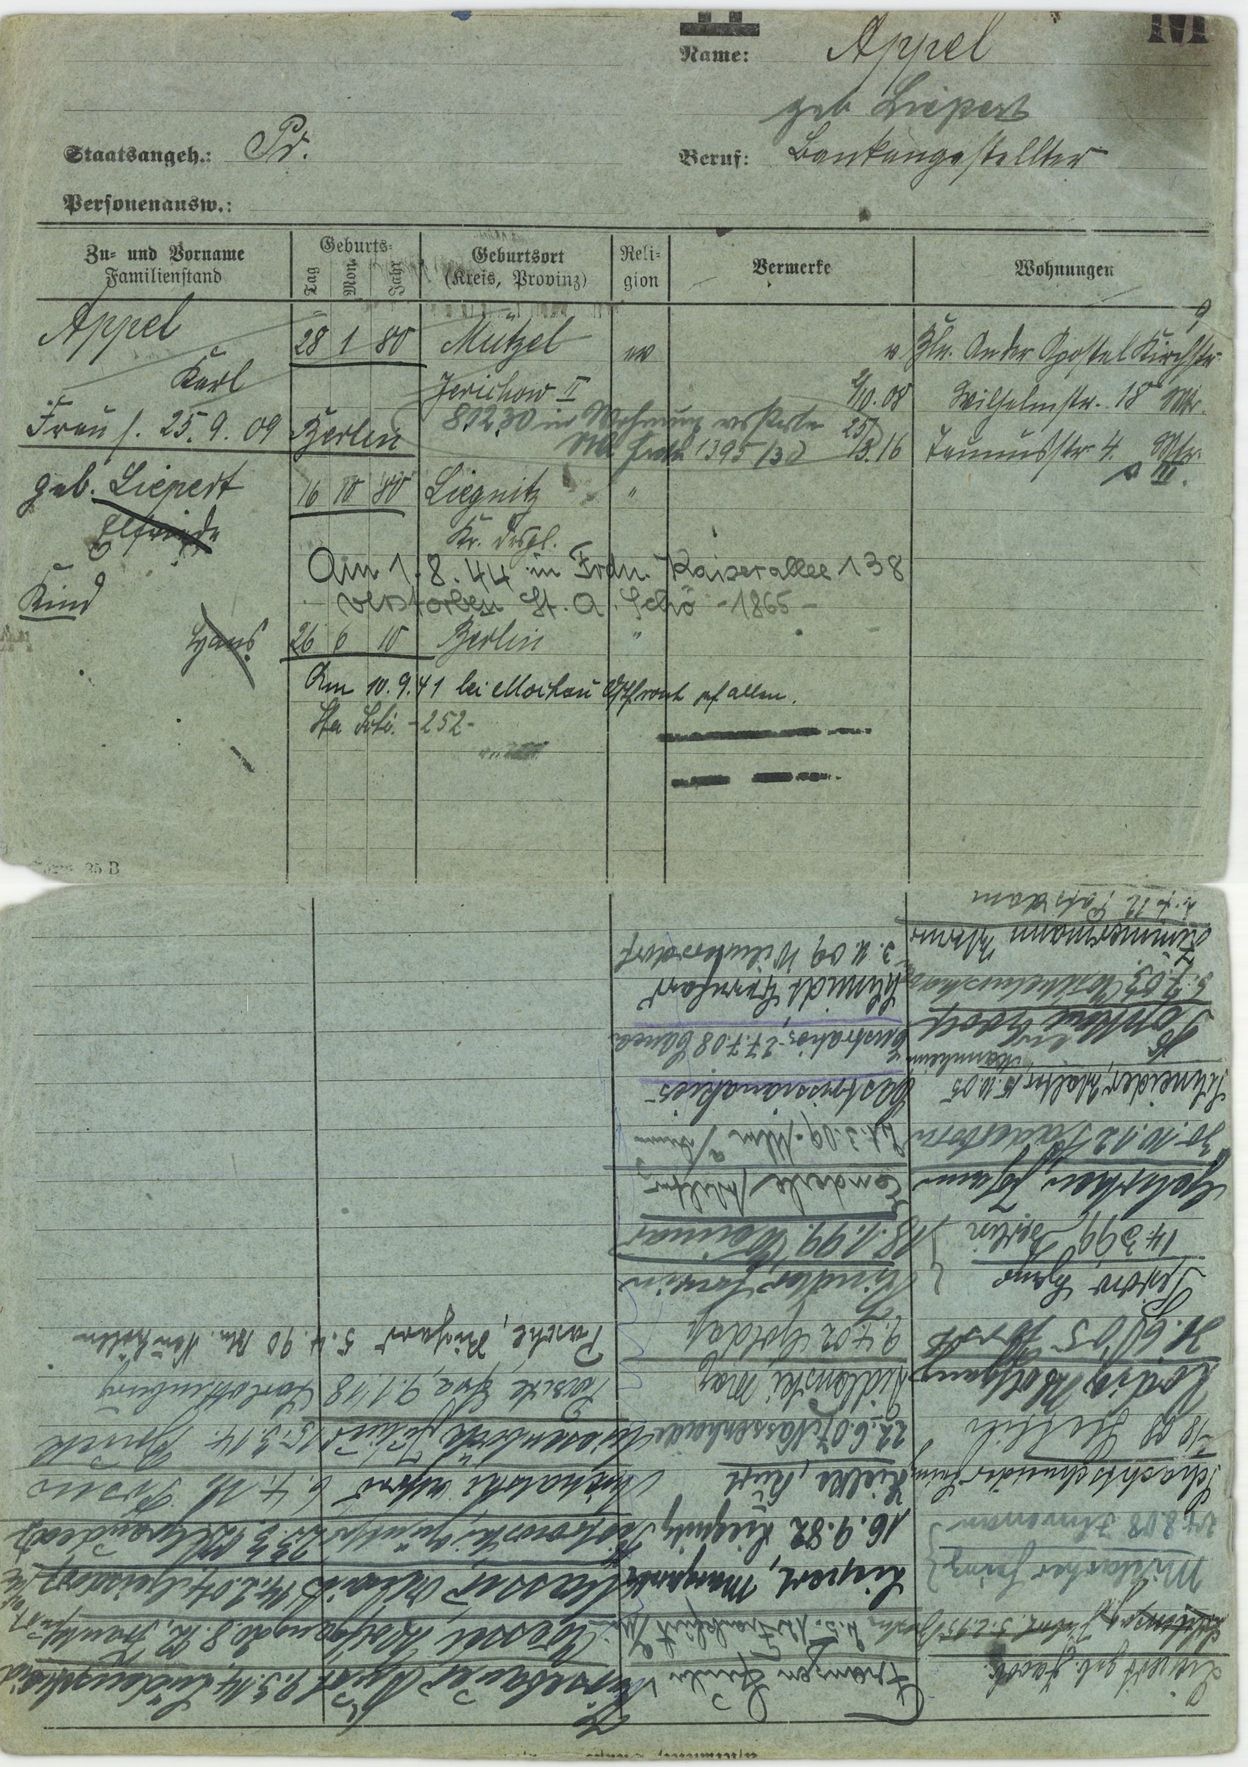
Appel

geb. Liepert